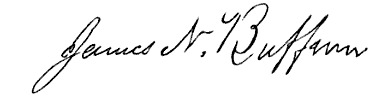
Signature of: james n buffum